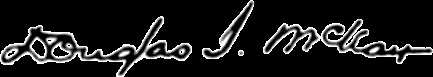
Signature of: douglas imrie mckay